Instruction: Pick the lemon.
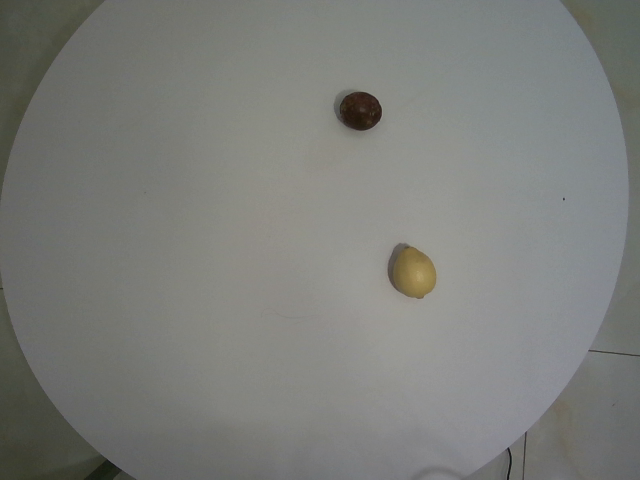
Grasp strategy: vertical